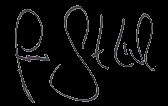
Signature of: peer steinbrück